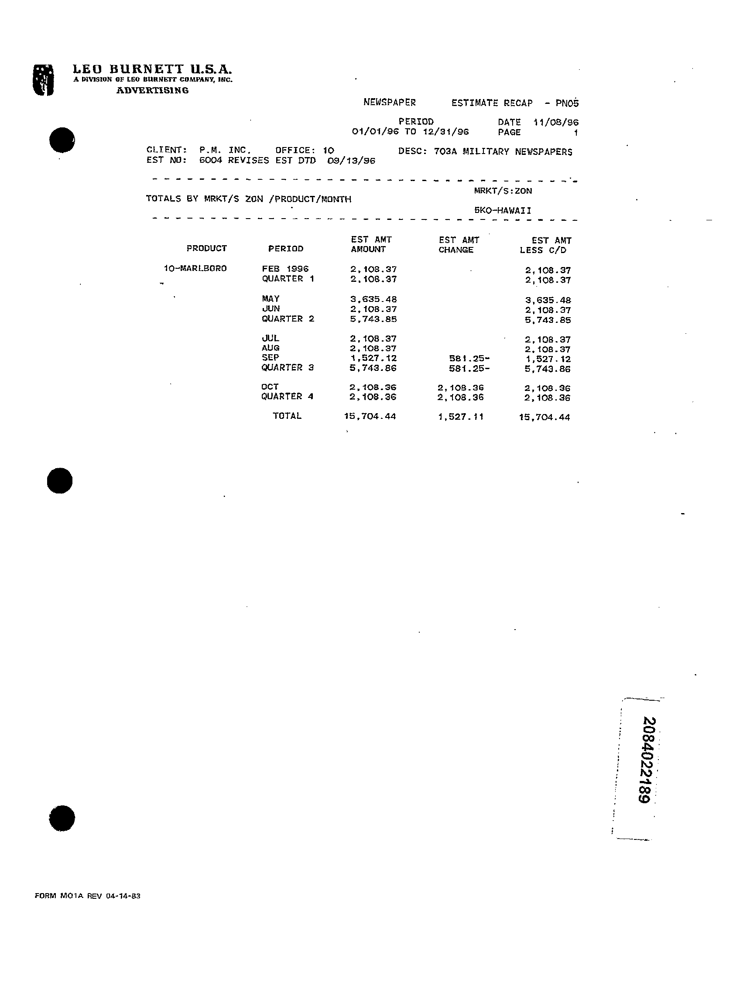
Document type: Invoice